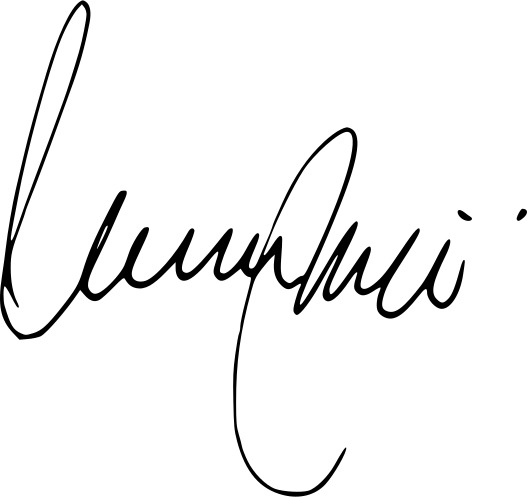
Signature of: tito sotto